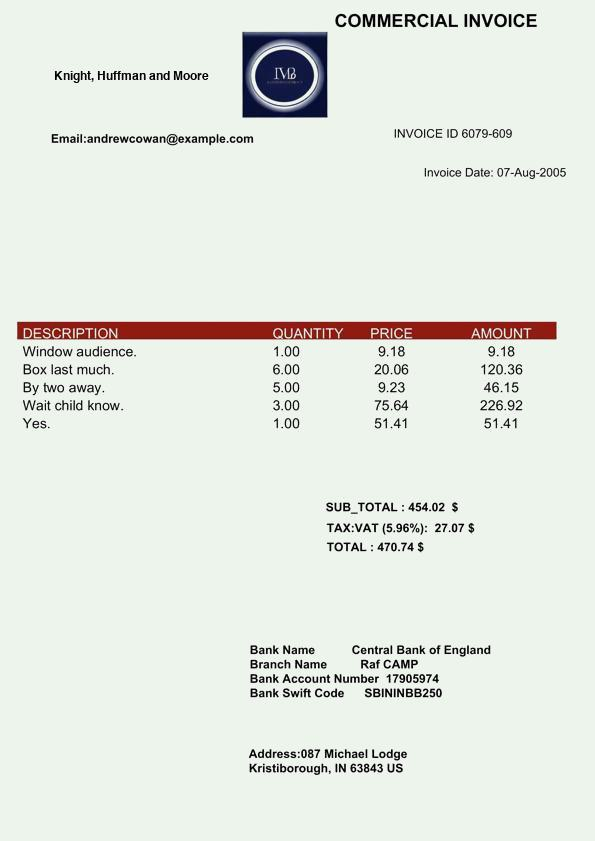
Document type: Invoice